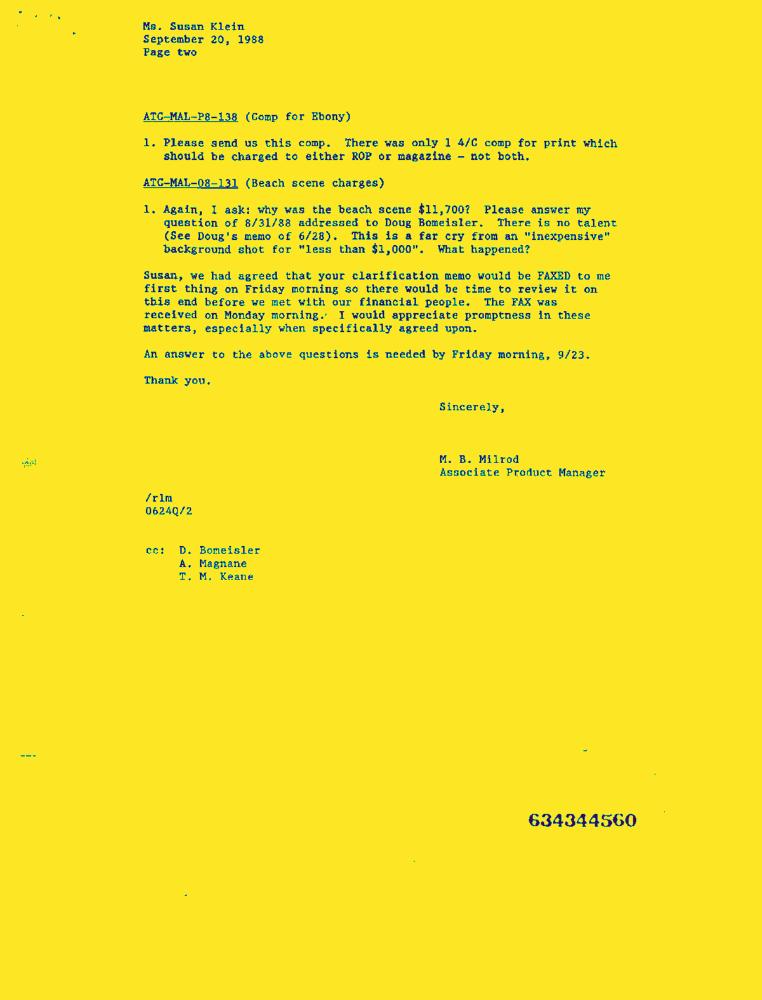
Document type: Letter-Doc